Question: Describe the condition in detail:
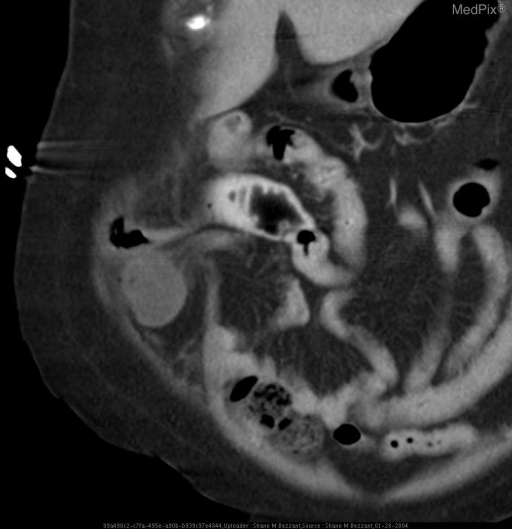
Answer: The disease is discussed as: Spigelian hernia occurs in an area of transition from muscle to aponeurosis in the transverses abdominis. Spigelian hernias account for 2% of abdominal wall hernias. It is often missed or misdiagnosed and presents emergently with incarceration or strangulation in up to 25% of cases. There is no gender difference and the mean age at diagnosis is 50.
Spigelian hernias can be congenital or acquired. Previous operations are found in 50% of all cases. Other factors mentioned are alterations in the tension of the abdominal wall aponeurosis produced by morbid obesity, multiple pregnancies, prostatic enlargement, or chronic pulmonary disease. Equally important seems to be rapid weight loss in obese patients.
Although an SH can occur at any point along the semilunar line, 90% of them are found where the Spigelian fascia is broad and weak. This region, called the “Spigelian belt” (S belt), is a 6-cm horizontal transverse zone located within a plane between the umbilicus and a line joining both anterior iliac spines.
Diagnosis will be virtually impossible unless the entity is previously considered.  Most patients present with unilateral abdominal pain and sensation of an abdominal wall mass.  Physical exam is of limited utility.  At the bedside, diagnosis and reduction with ultrasound guidance is sometimes attempted.  However, CT remains the study of choice for identification of the hernia and the bowel obstruction that often accompanies it.  CT typically shows a short segment of bowel and/or omentum herniated through the typical location and sandwiched between the internal and external abdominal oblique muscles.

Management consists of bedside reduction when possible, often followed by surgical mesh or plug repair of the defect.